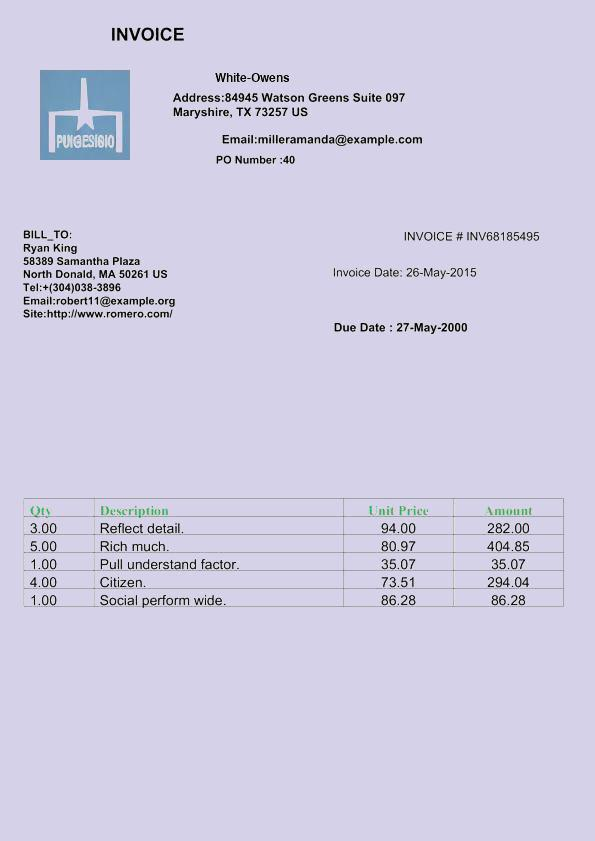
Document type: Invoice